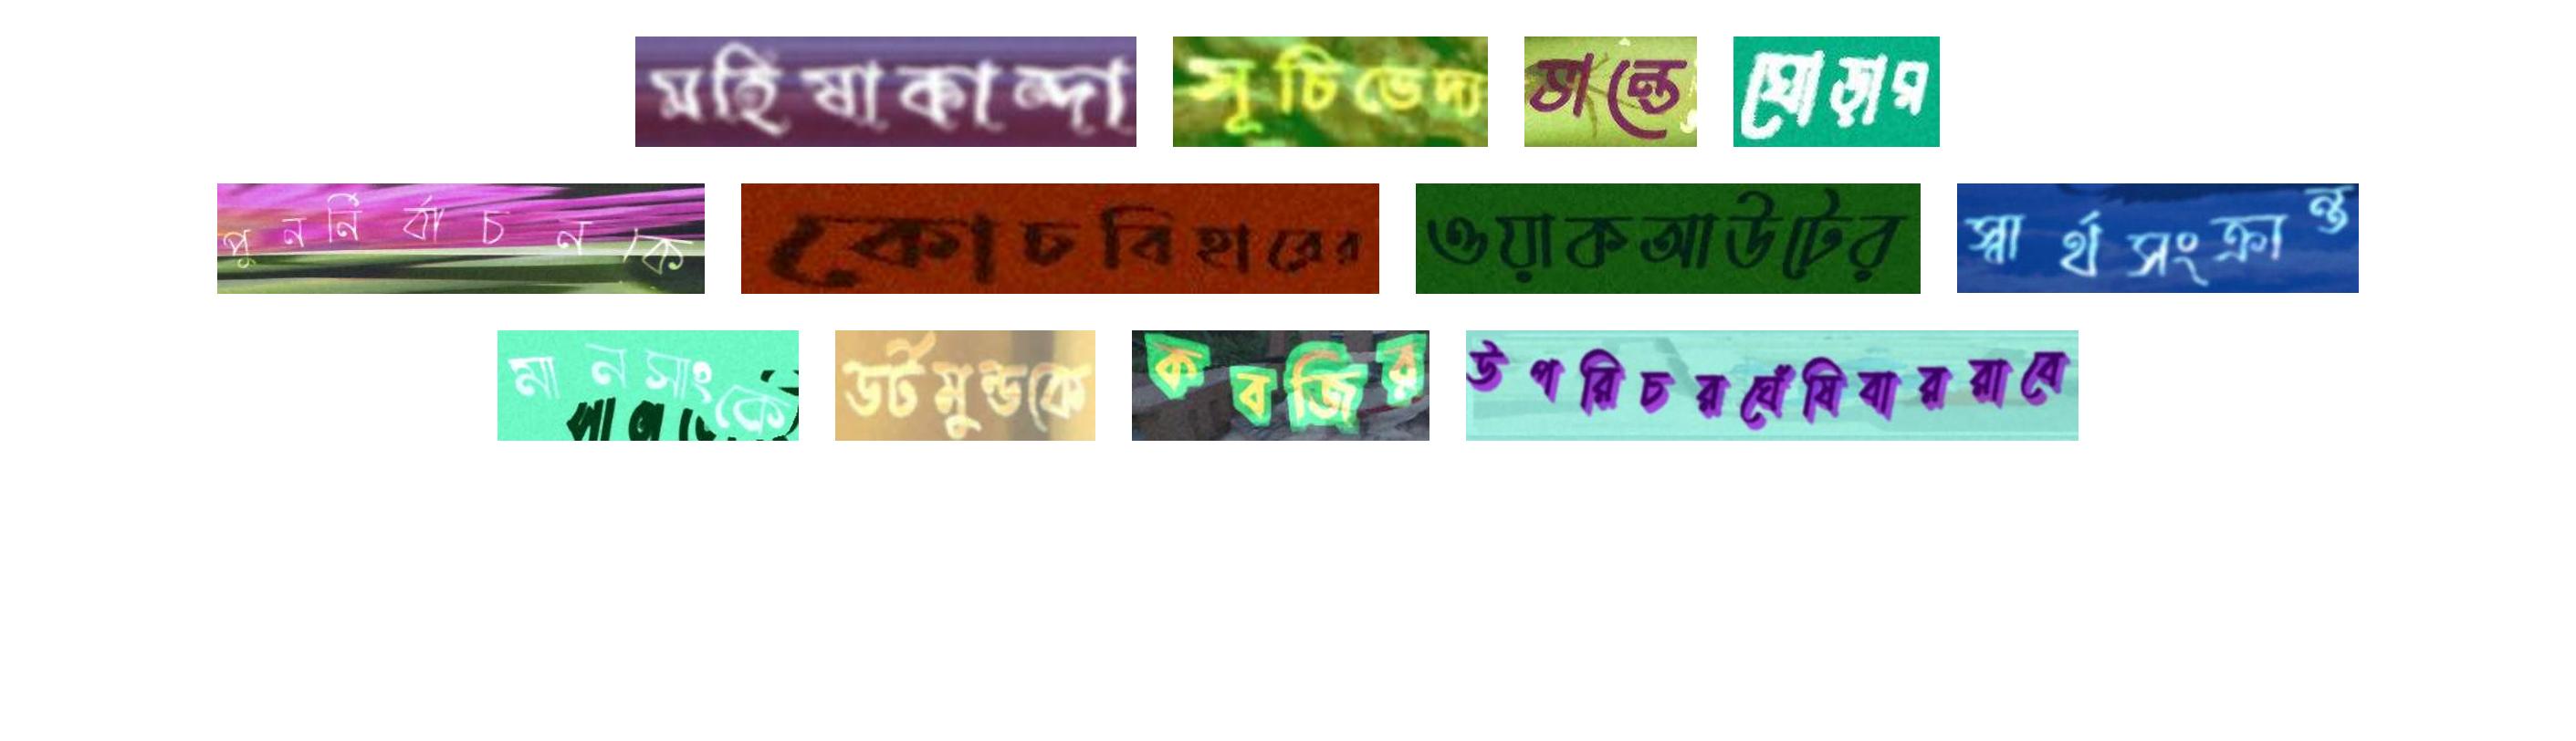
মহিষাকান্দা সূচিভেদ্য ভান্তে ঘোড়ার
পুনর্নির্বাচনকে কোচবিহারের ওয়াকআউটের স্বার্থসংক্রান্ত
মানসাংকে ডর্টমুন্ডকে কবজির উপরিচরঘেঁষিবাররাবে